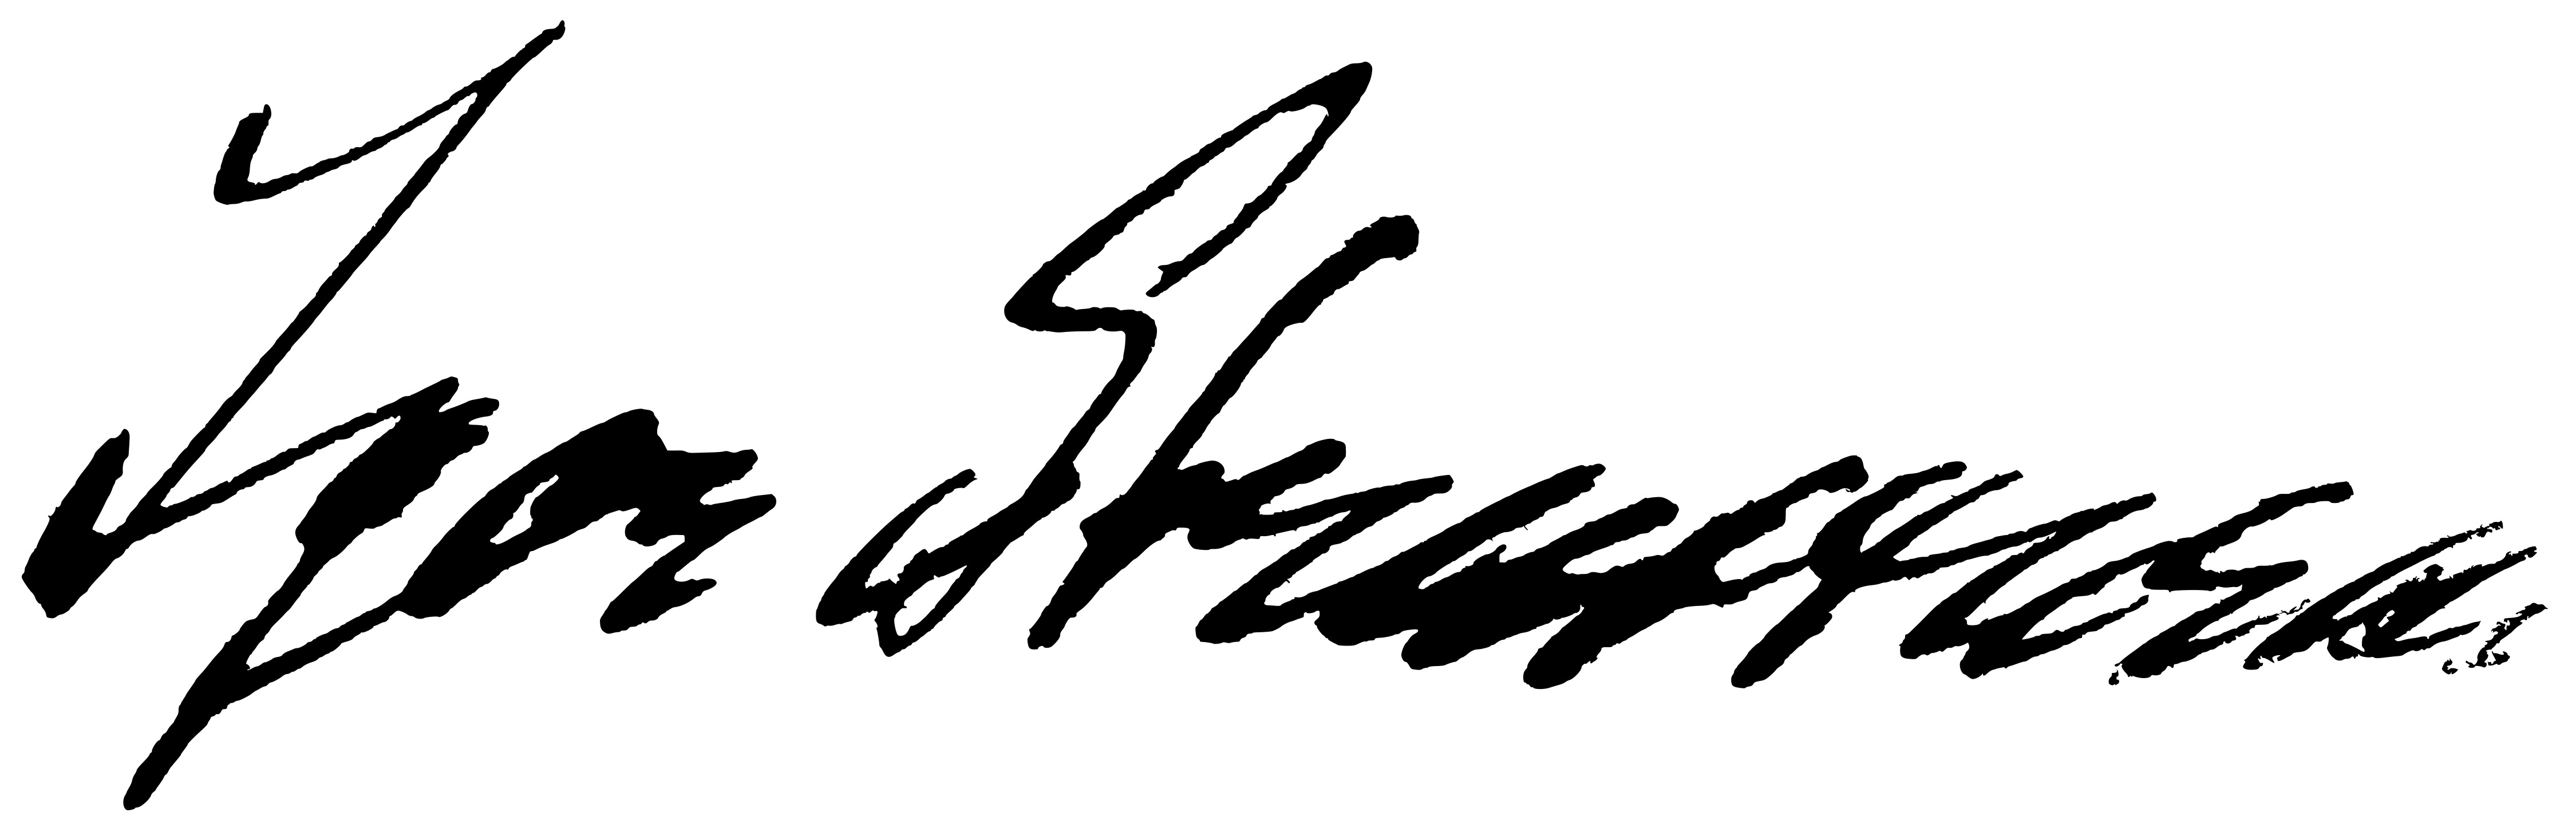
Signature of: igor stravinsky